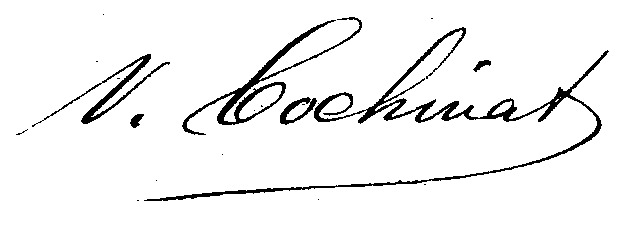
Signature of: victor cochinat